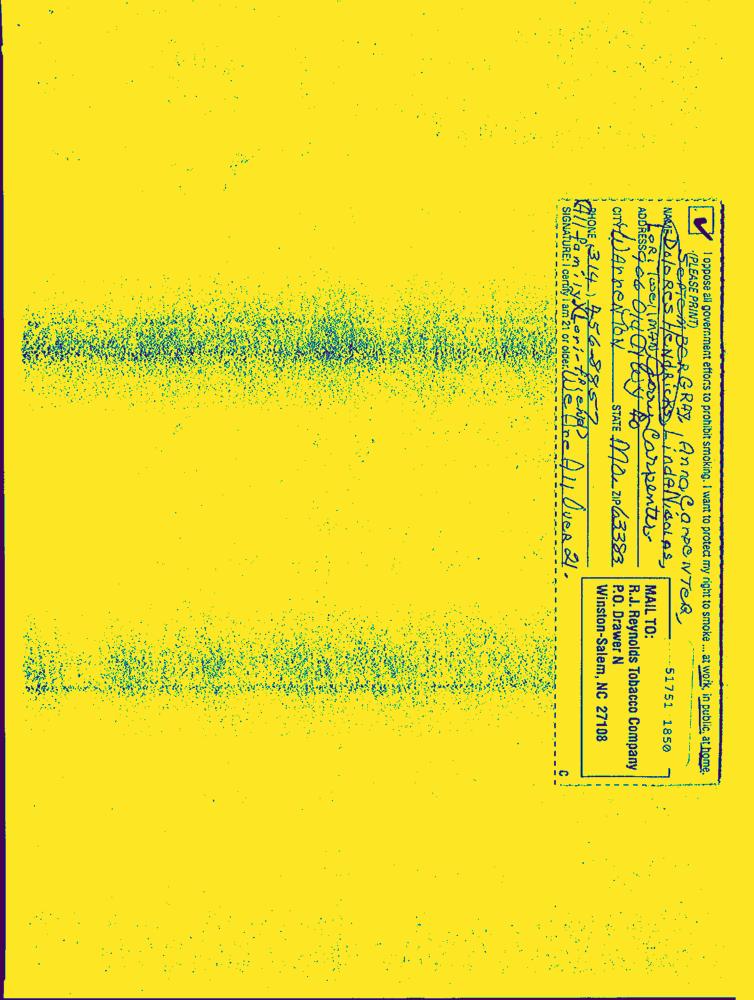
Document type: Hand-Written